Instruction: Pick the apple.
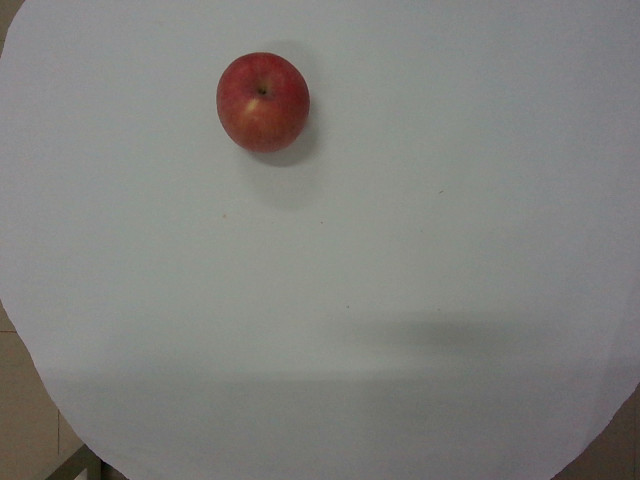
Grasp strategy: vertical